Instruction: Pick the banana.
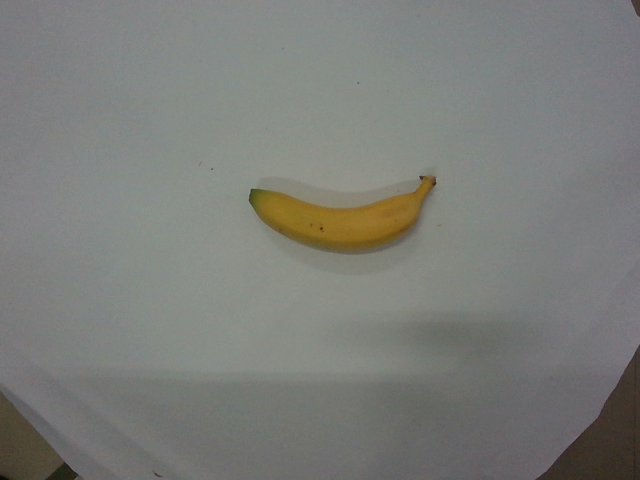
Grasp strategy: vertical